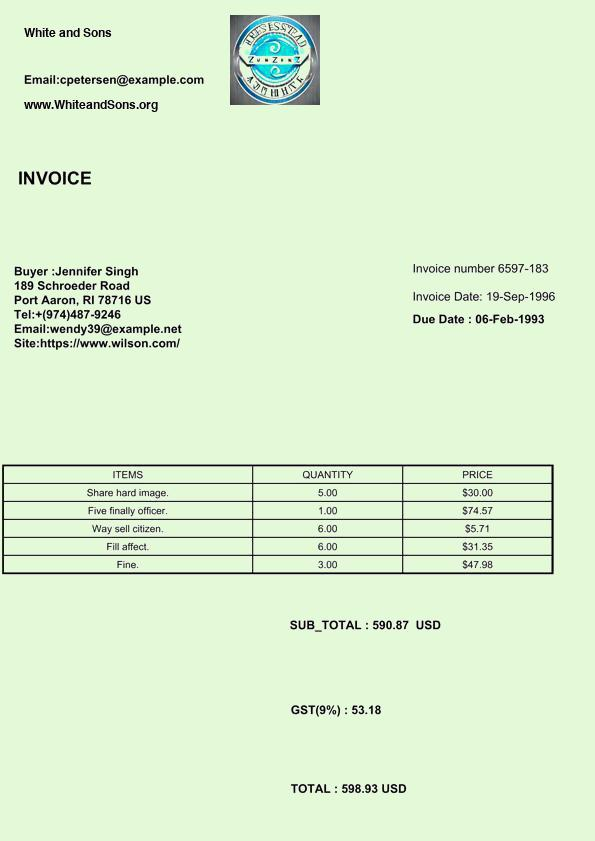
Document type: Invoice